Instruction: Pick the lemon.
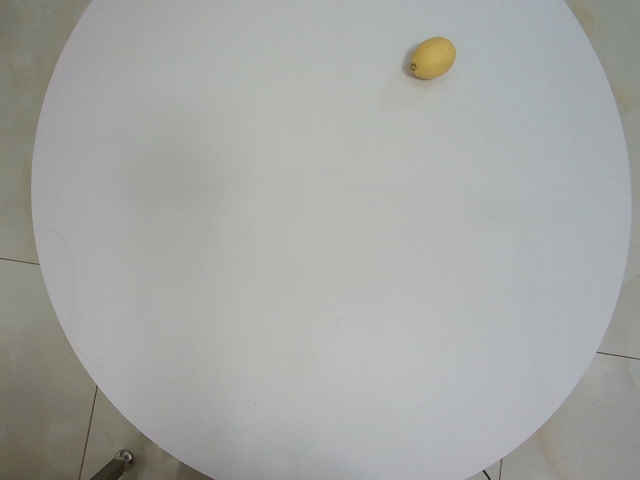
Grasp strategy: vertical